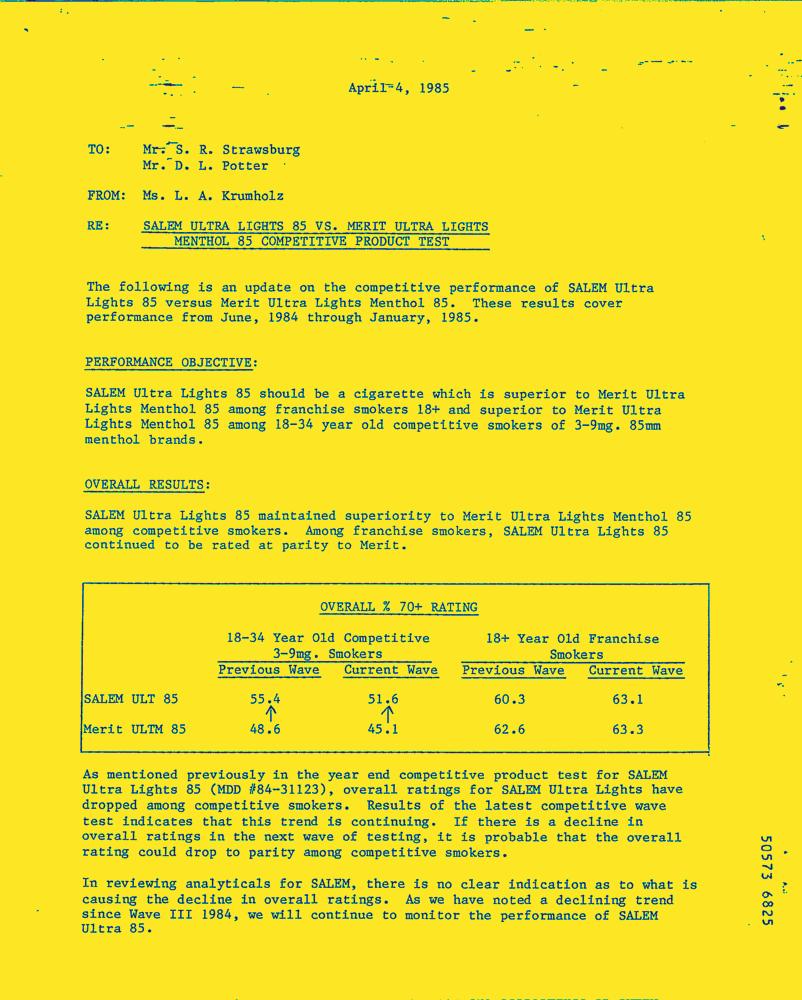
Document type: Letter-Doc